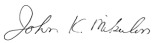
Signature of: john mikulin